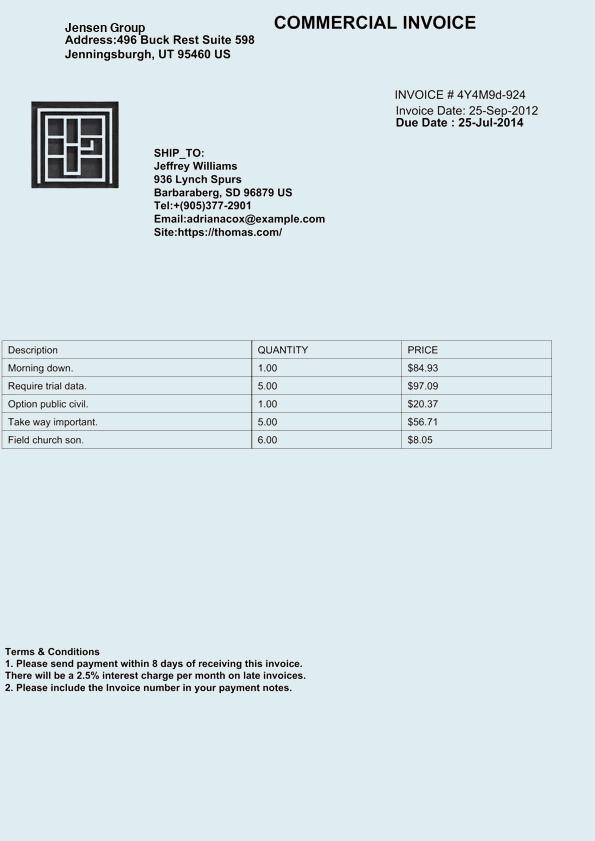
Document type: Invoice